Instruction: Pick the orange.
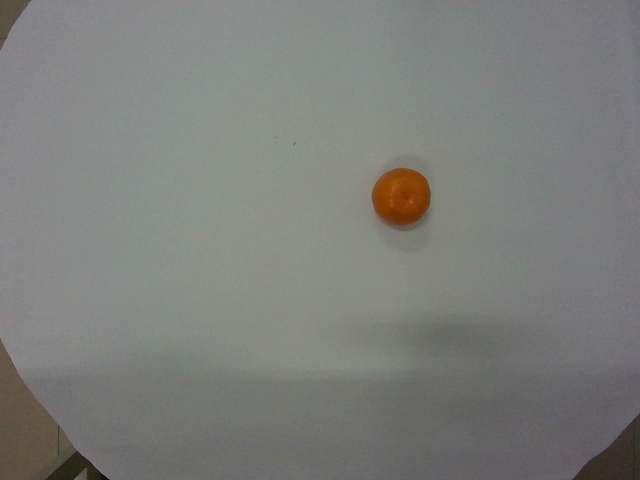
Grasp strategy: vertical